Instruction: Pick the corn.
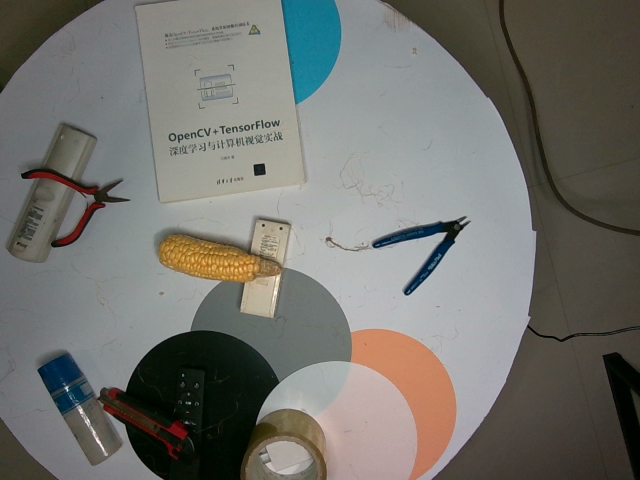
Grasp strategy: vertical